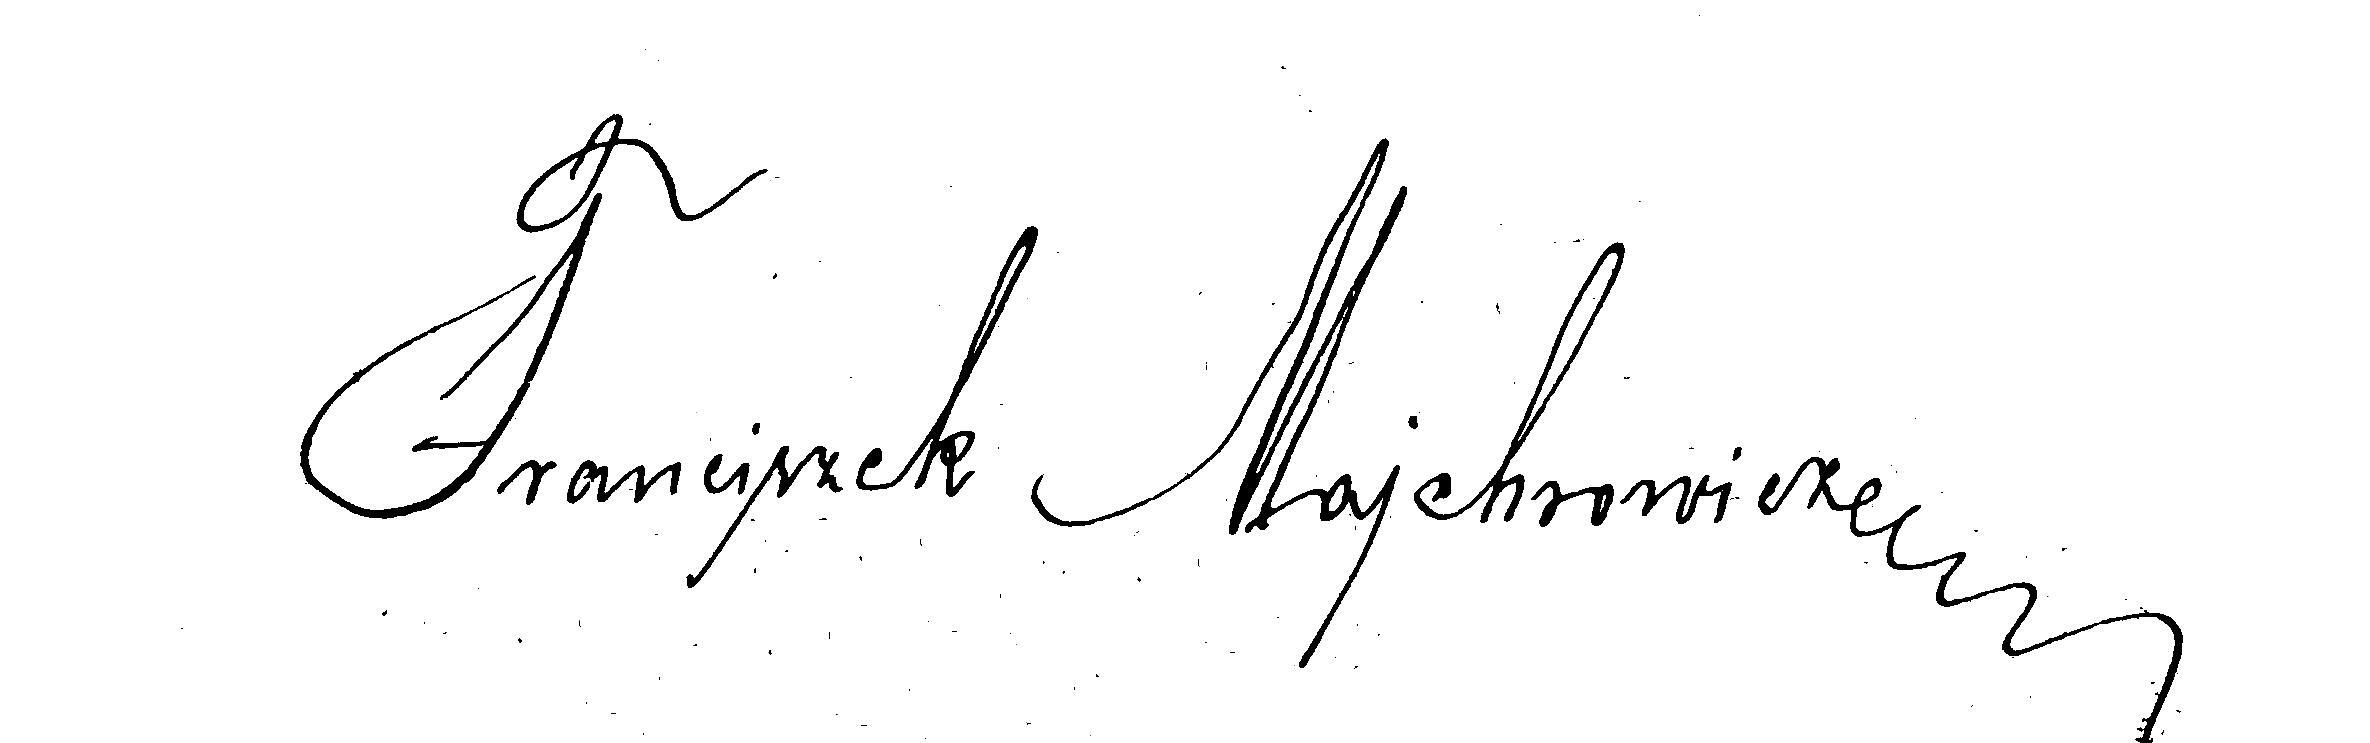
Signature of: franciszek majchrowicz